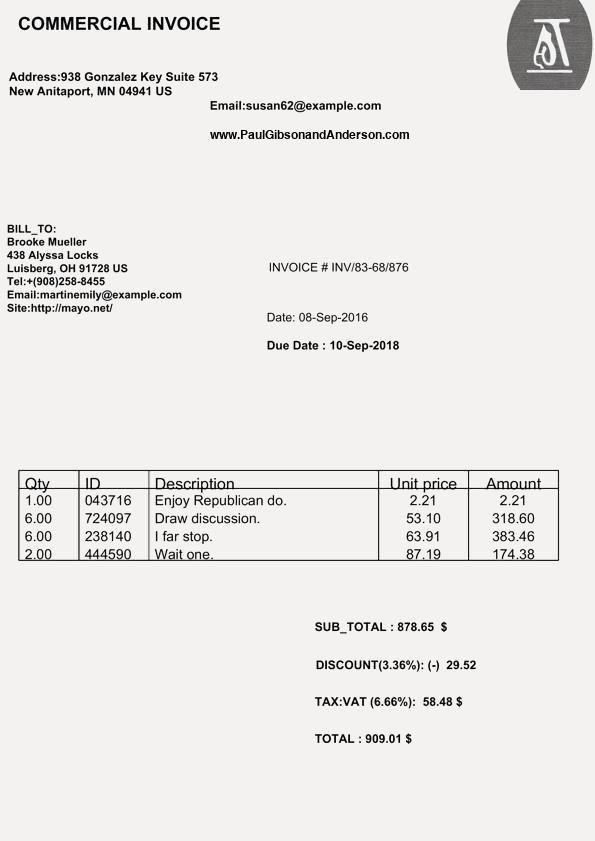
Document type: Invoice